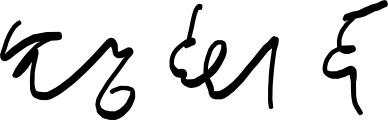
Signature of: hwang hee doo